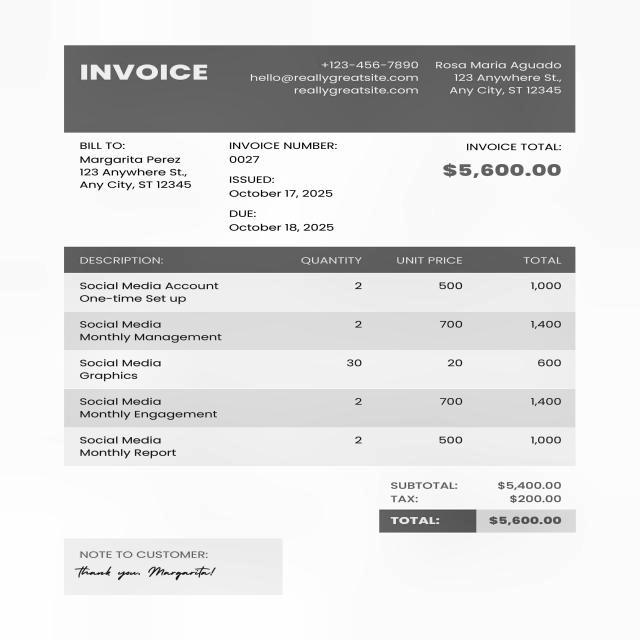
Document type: Invoice